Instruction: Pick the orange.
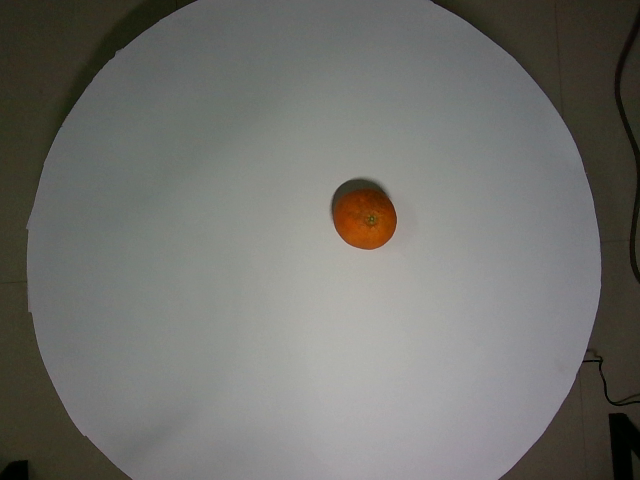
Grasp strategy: vertical